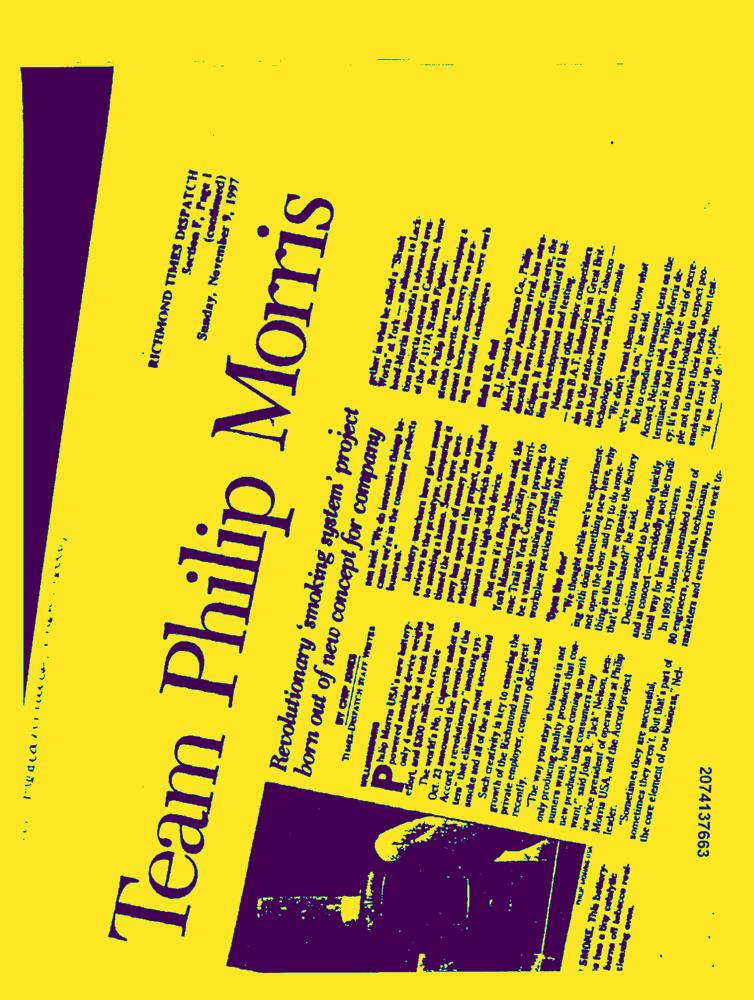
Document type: News-Article